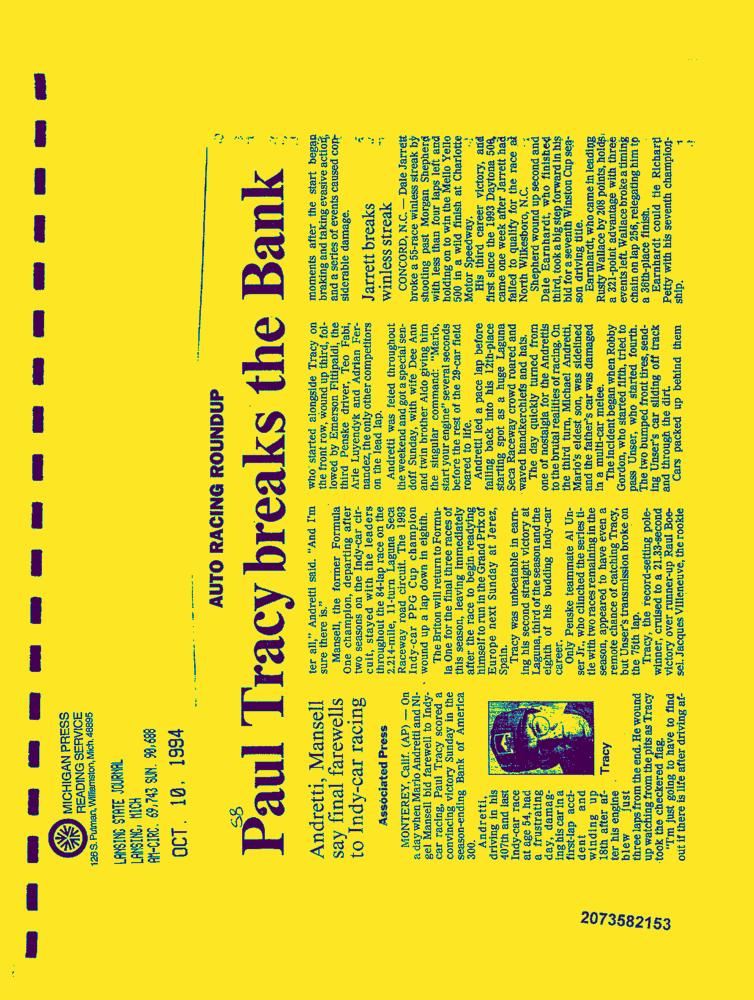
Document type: News-Article